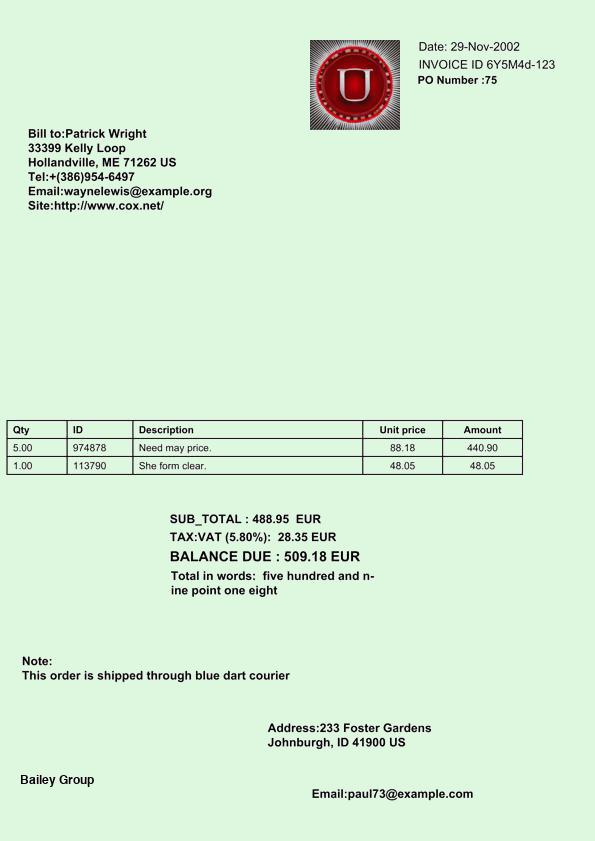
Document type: Invoice